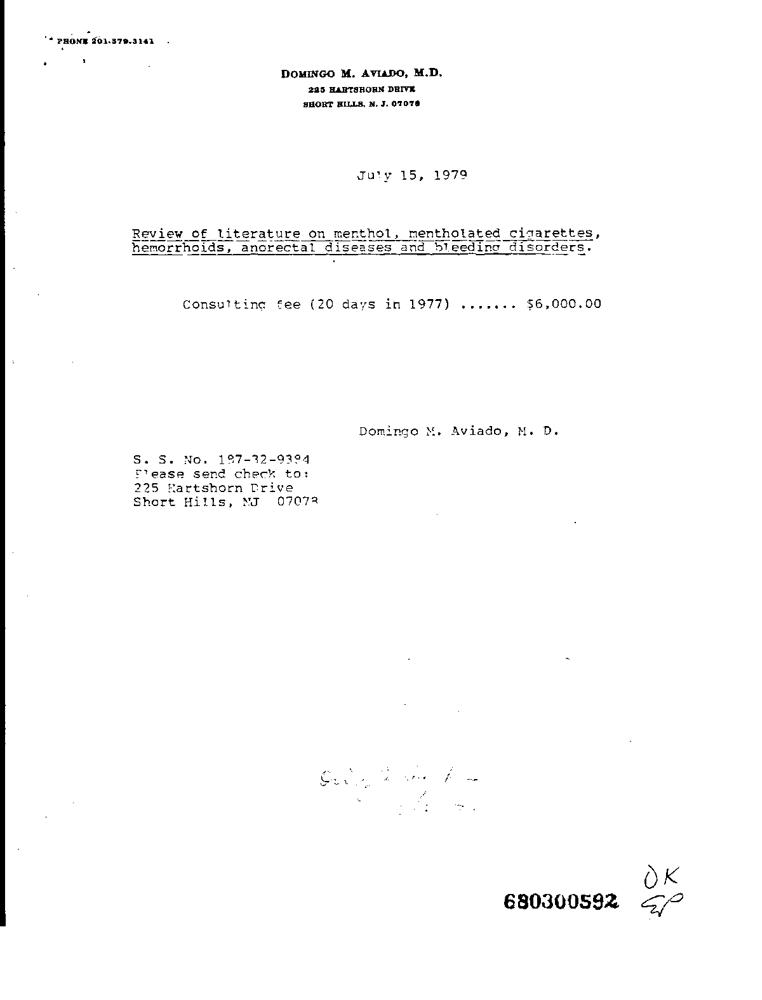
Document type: Invoice